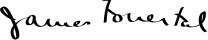
Signature of: james forrestal